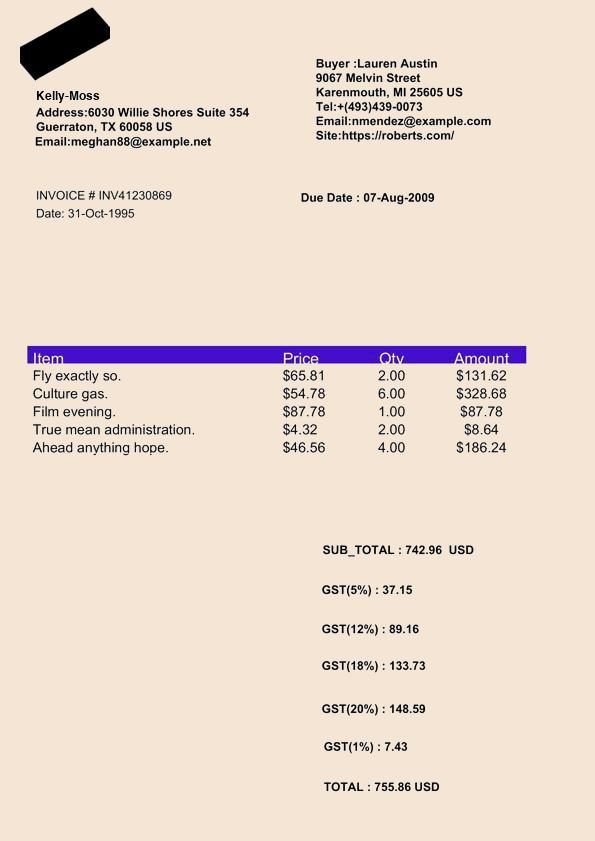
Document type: Invoice